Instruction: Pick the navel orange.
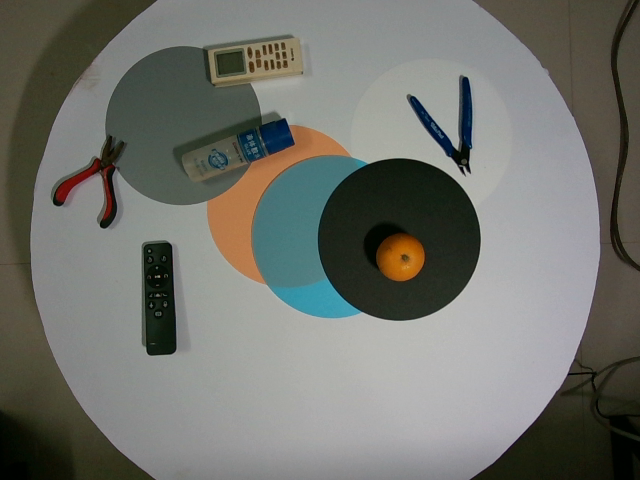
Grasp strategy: vertical